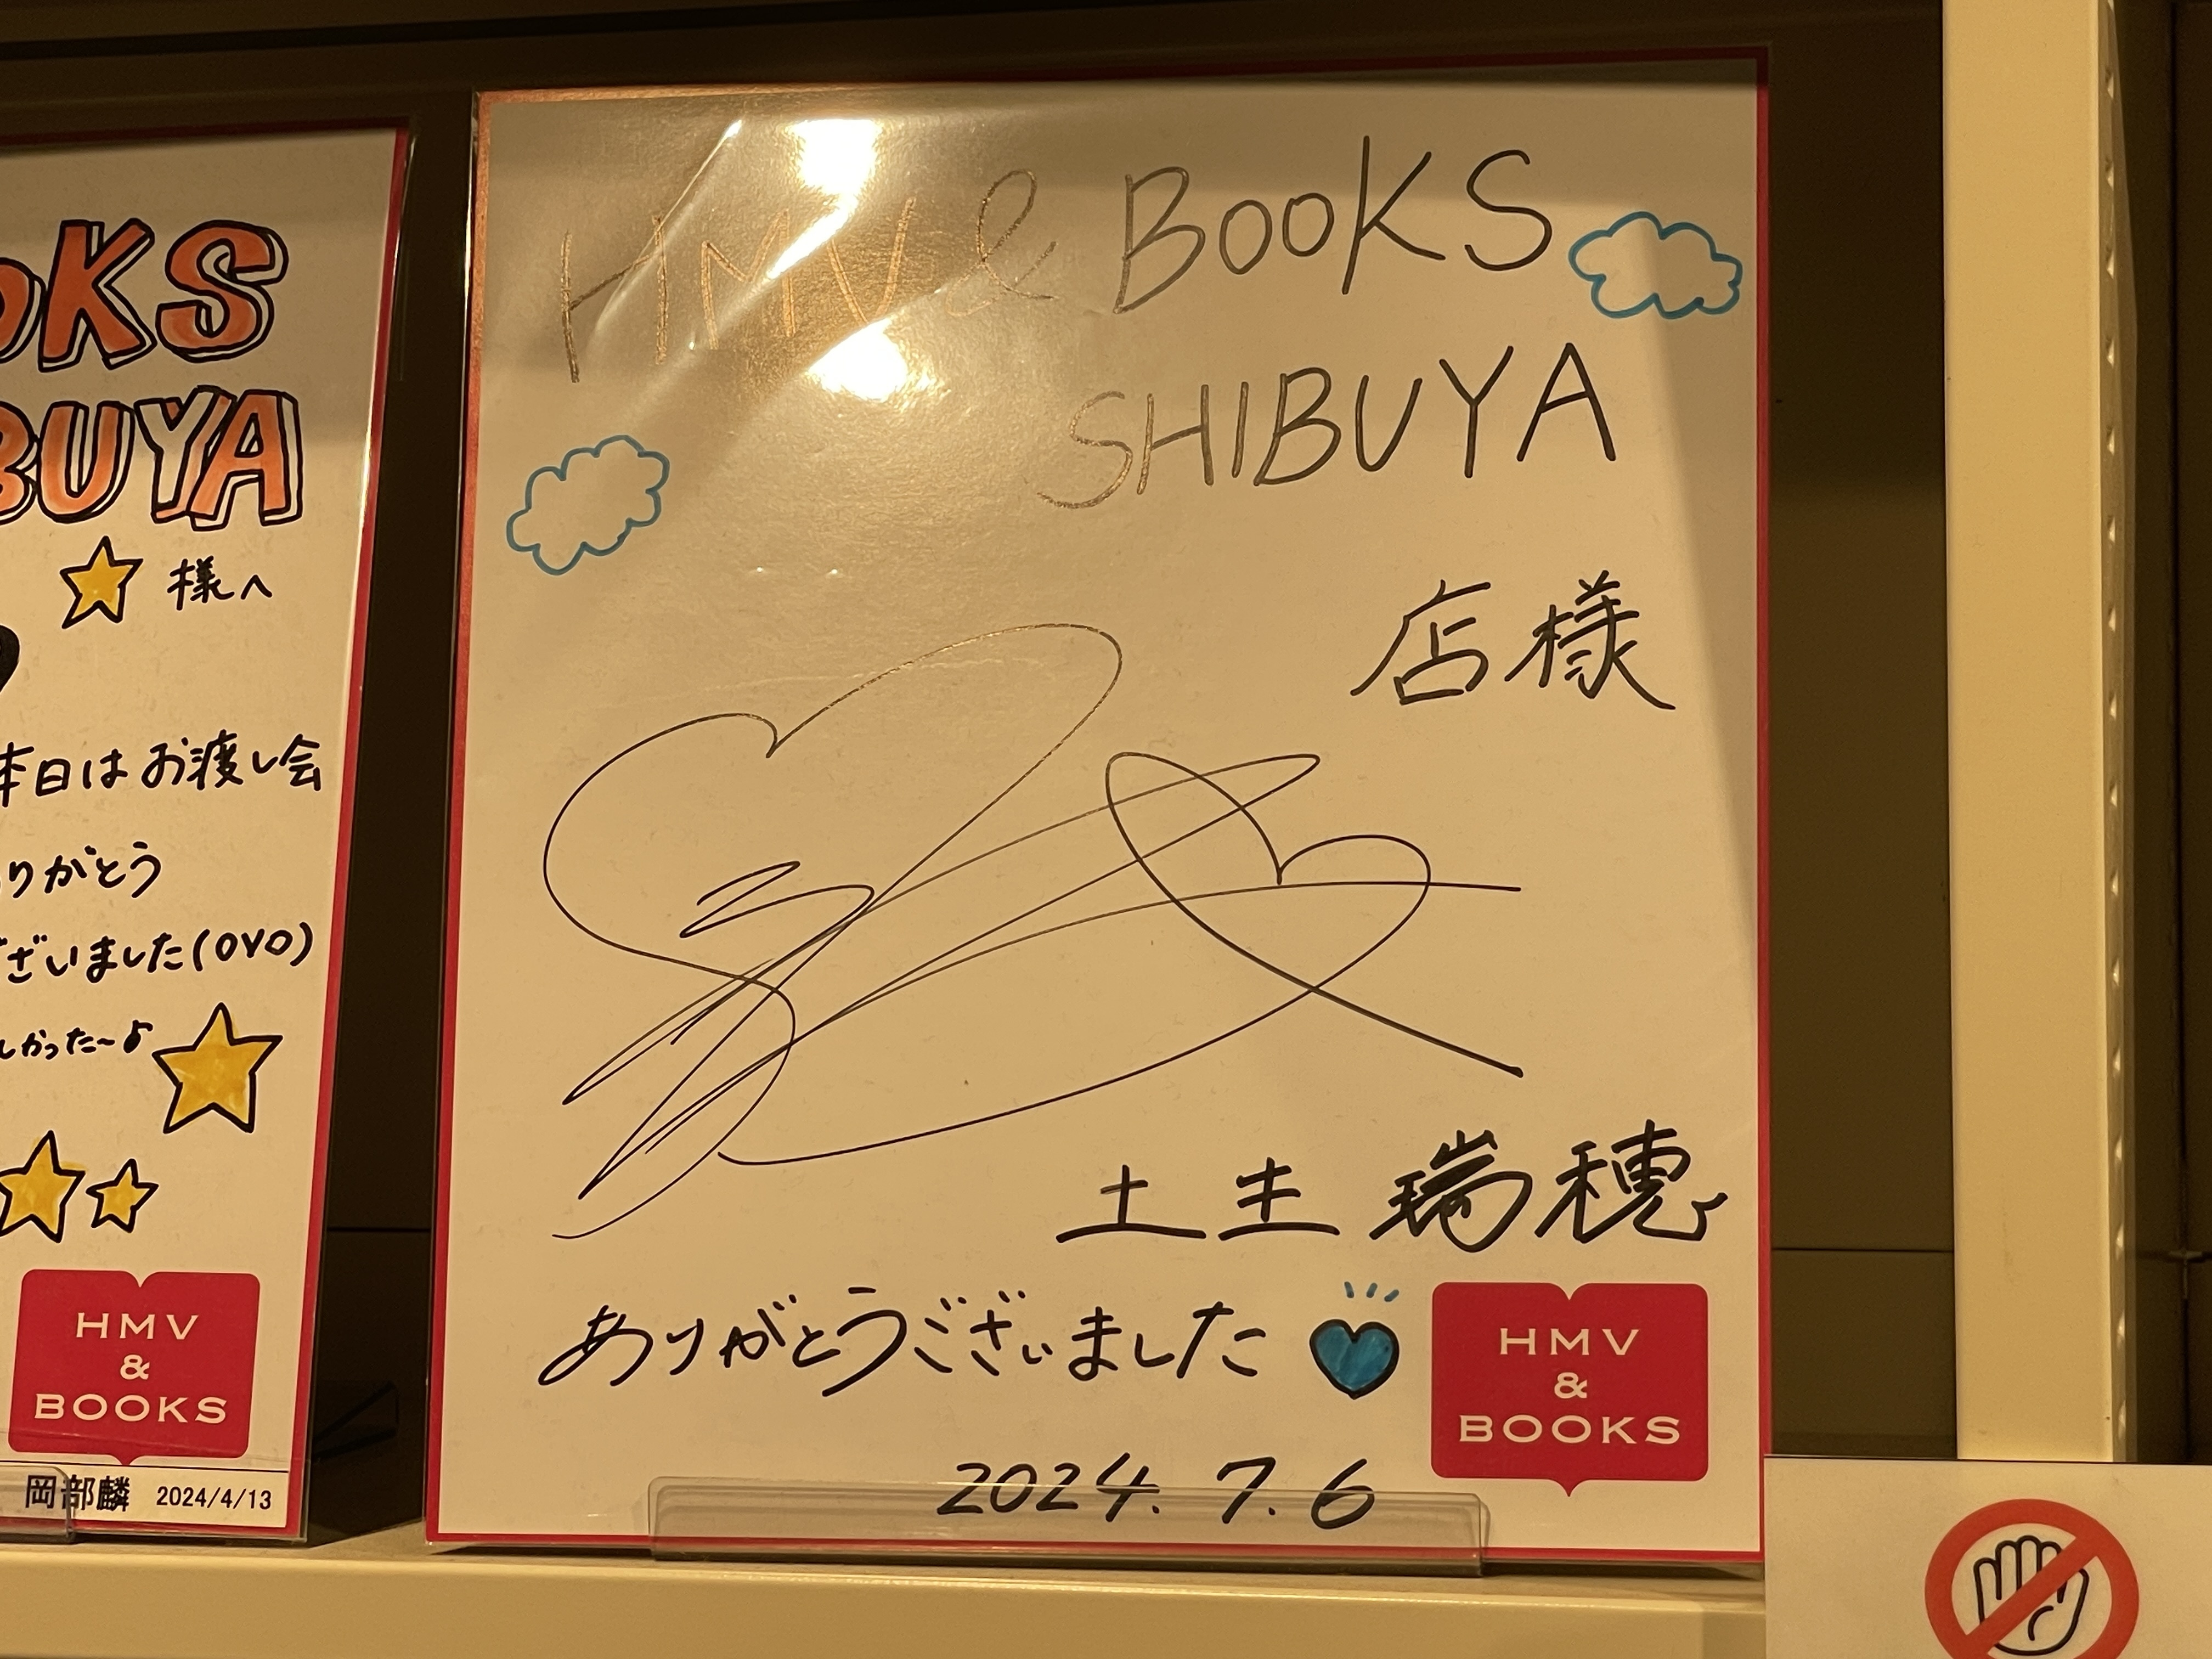
Signature of: mizuho habu